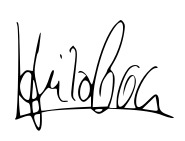
Signature of: heiko maas